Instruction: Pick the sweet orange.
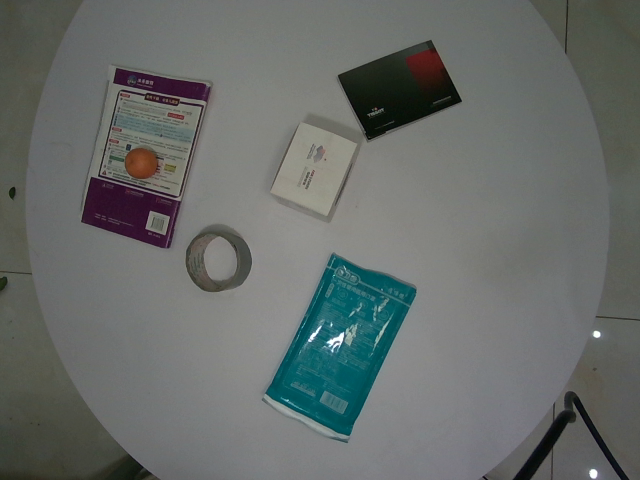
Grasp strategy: vertical